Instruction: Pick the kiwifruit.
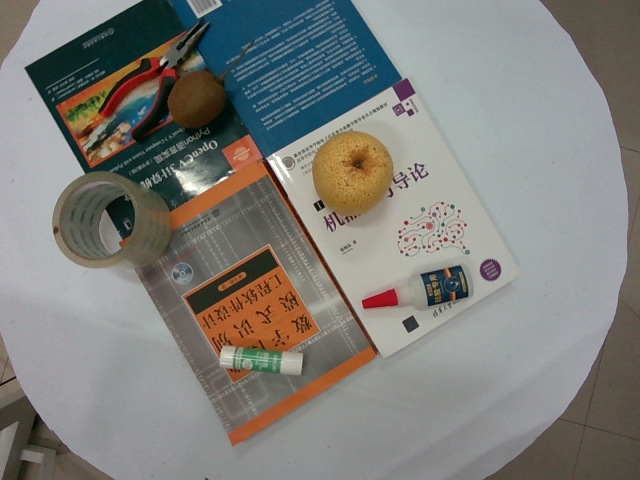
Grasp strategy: vertical